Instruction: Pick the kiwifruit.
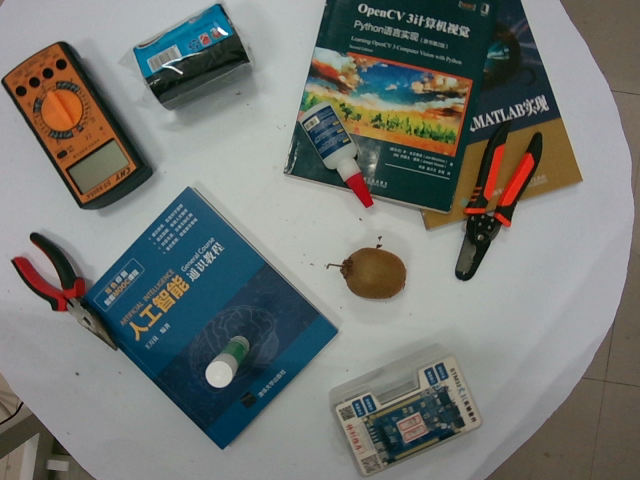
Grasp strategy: vertical